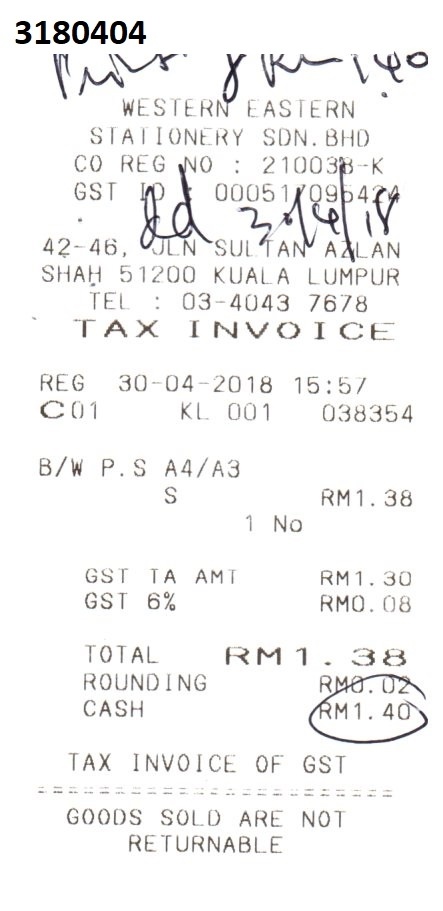
3180404
WESTERN EASTERN
STATIONERY SDN. BHD
CO REG NO : 210038-K
GST ID : 000517095424
42-46, JLN SULTAN AZLAN
SHAH 51200 KUALA LUMPUR
TEL : 03-4043 7678
TAX INVOICE
REG
30-04-2018
15:57
C01
KL 001
038354
B/W P.S A4/A3
S
RM1.38
1 NO
GST TA AMT
RM1.30
GST 6%
RM0.08
TOTAL
RM1.38
ROUNDING
RM0.02
CASH
RM1.40
TAX INVOICE OF GST
GOODS SOLD ARE NOT
RETURNABLE